Question: In what way does the history help explain the case?
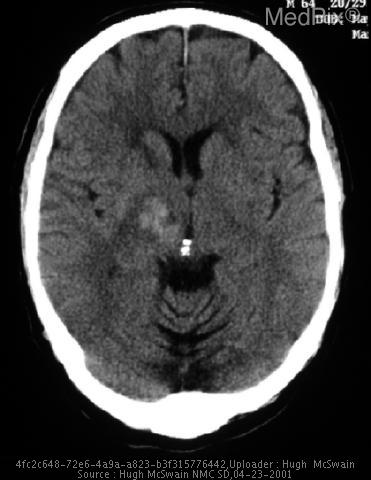
Answer: The patient's history of 36 year old male with long standing history of poorly controlled hypertension.  Patient reported to medical attention with right upper and lower extremity weakness and expressive aphasia. is key in understanding the case.